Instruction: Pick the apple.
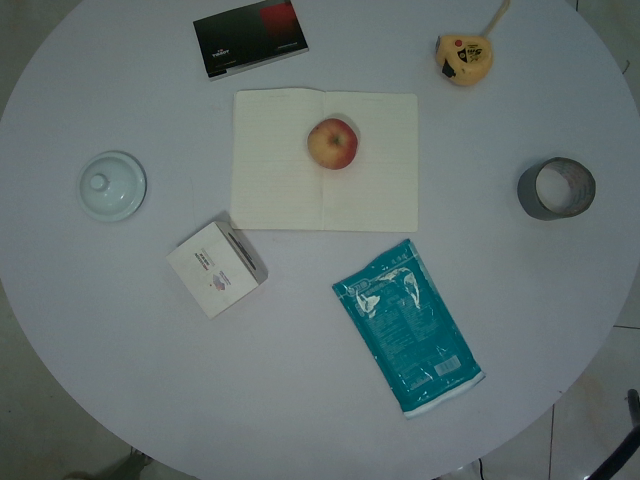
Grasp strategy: vertical